Question: What do the imaging results show?
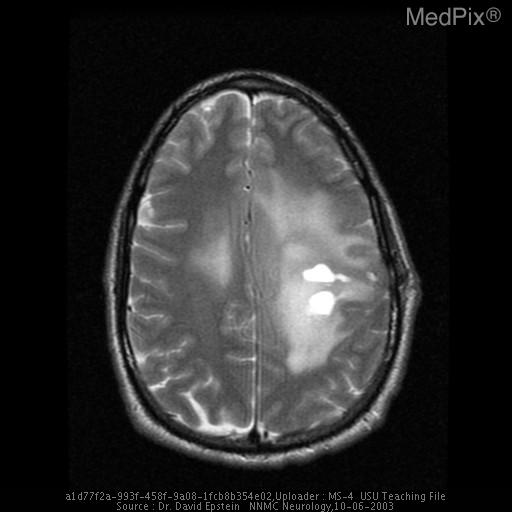
Answer: The imaging shows Solitary deep lesion with mild midline shift and patchy enhancement.  Abnormal white matter signal in the right hemisphere suggesting tumor extension across the corpus callosum. Increased white matter signal in left frontoparietal region with mild midline shift. Non enhancing cystic lesions are seen in the left parietal lobe.  There are areas of enhancement around the cystic lesion on post gad images consistent with small vessel proliferation. Severe edema is present and some increased white matter signal in the right hemisphere may represent tumor extension across the corpus callosum..